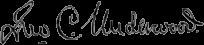
Signature of: john c underwood